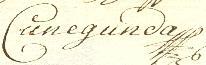
Signature of: maria kunigunde of saxony